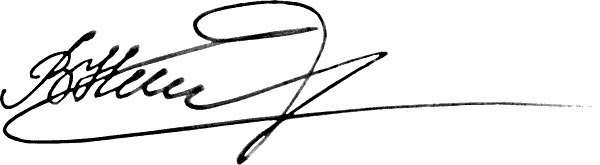
Signature of: vasyl nesterenko